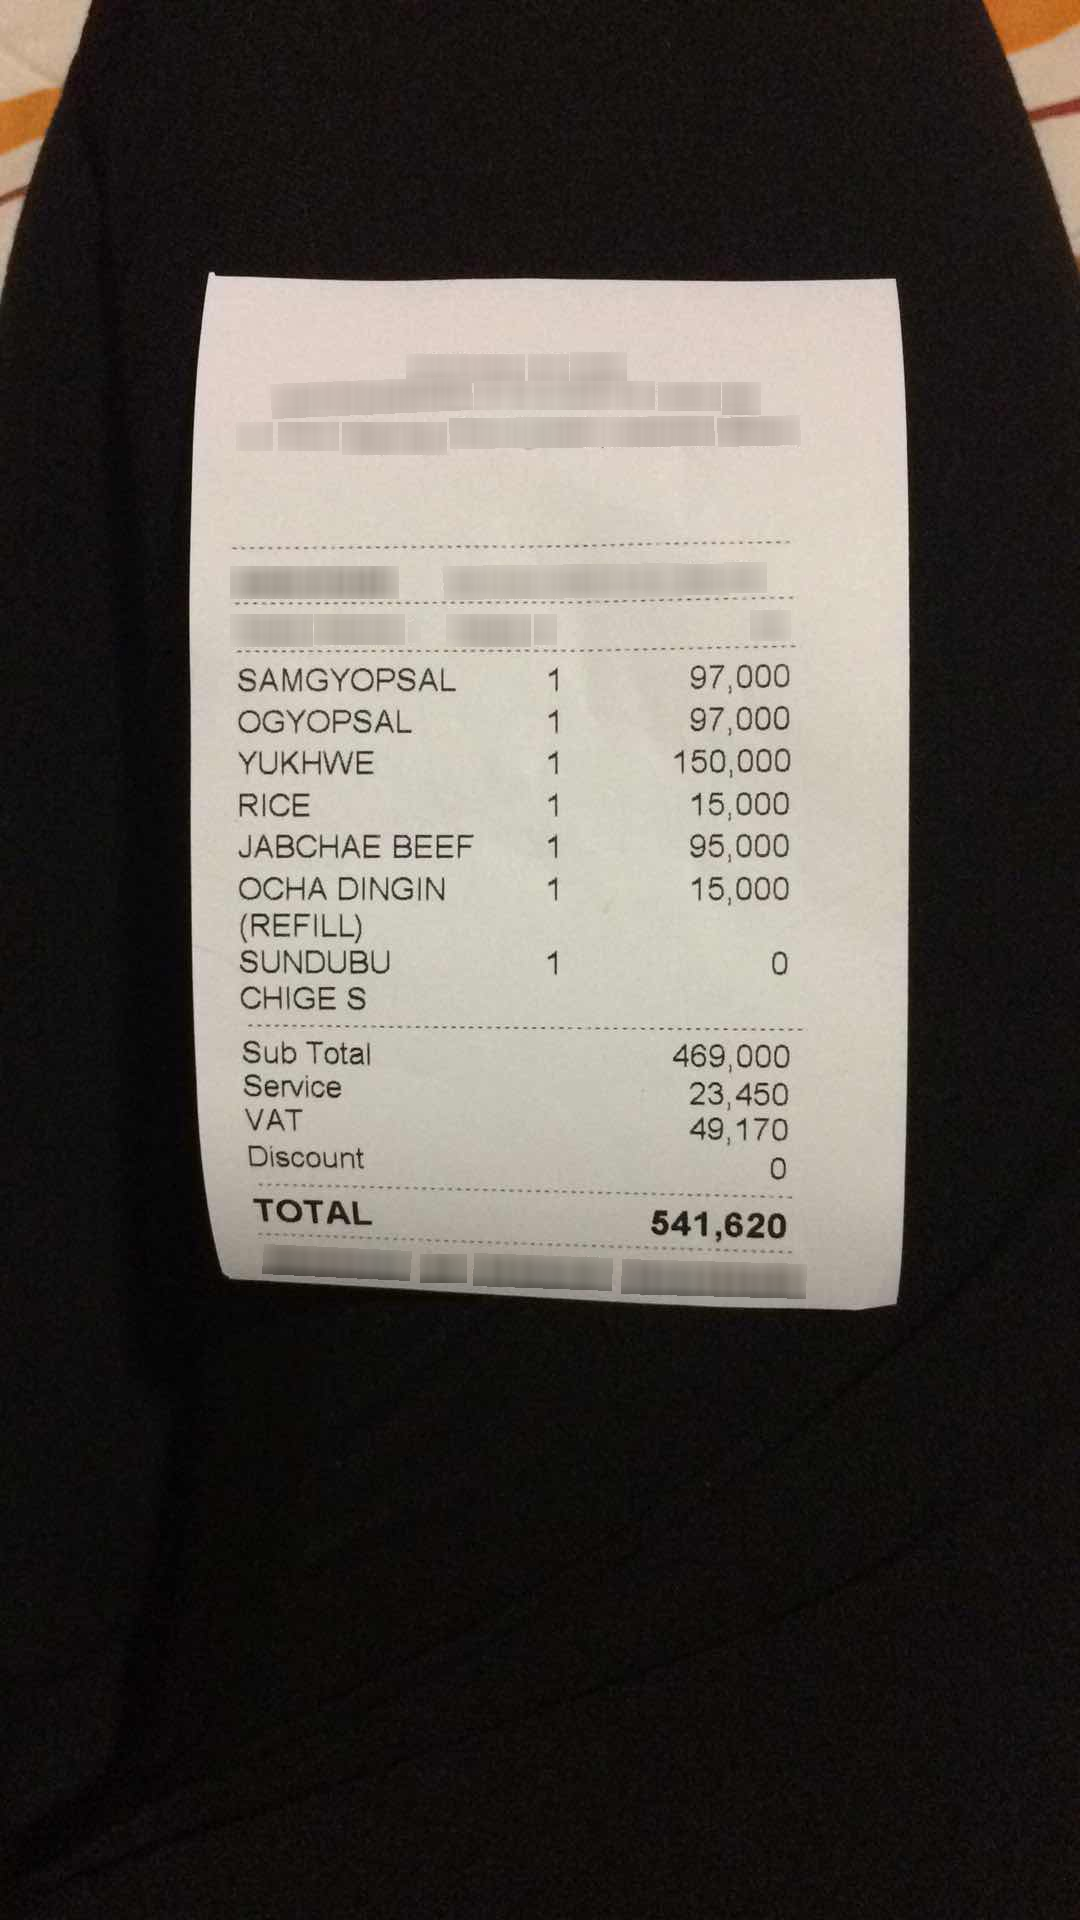
Number of items: 7
Subtotal: 469,000
Service charge: 23,450
Tax: 49,170
Total: 541,620
OCR text regions:
text: SAMGYOPSAL
text: 1
text: 97,000
text: OGYOPSAL
text: 1
text: 97,000
text: YUKHWE
text: 1
text: 150,000
text: RICE
text: 1
text: 15,000
text: JABCHAE
text: BEEF
text: 1
text: 95,000
text: OCHA
text: DINGIN
text: 1
text: 15,000
text: (REFILL)
text: SUNDUBU
text: 1
text: 0
text: CHIGE
text: s
text: Sub
text: Total
text: 469,000
text: Service
text: 23,450
text: VAT
text: 49,170
text: Discount
text: 0
text: TOTAL
text: 541,620